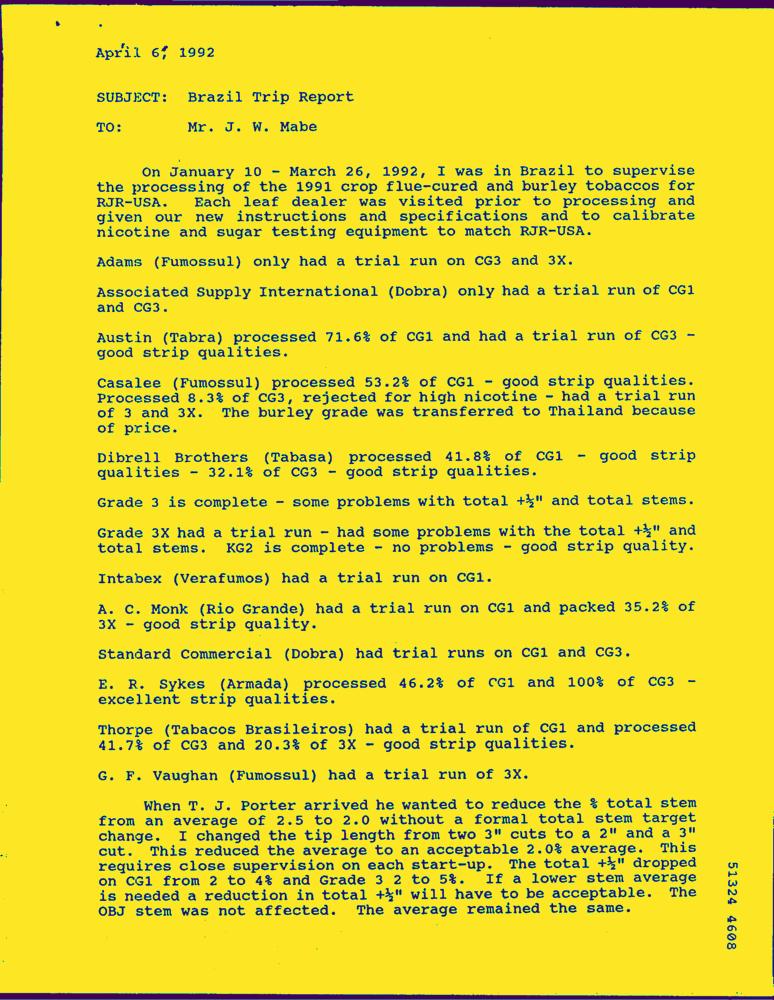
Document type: Letter-Doc